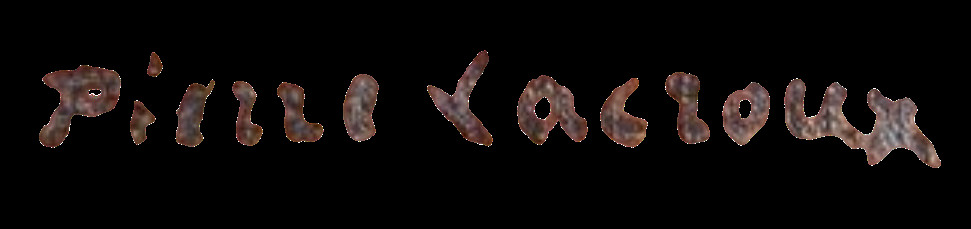
Signature of: pierre lacroux